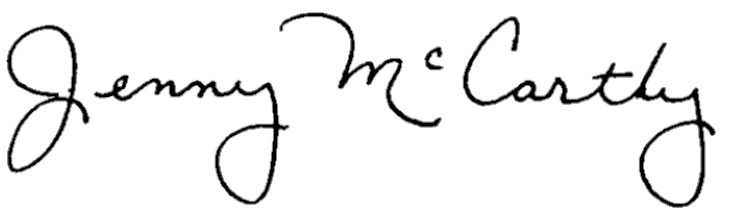
Signature of: jenny mccarthy